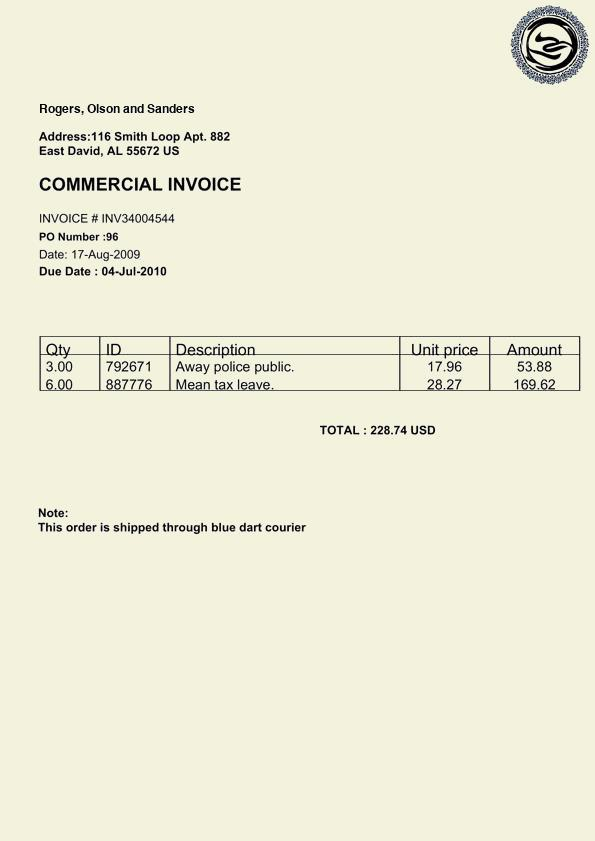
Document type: Invoice